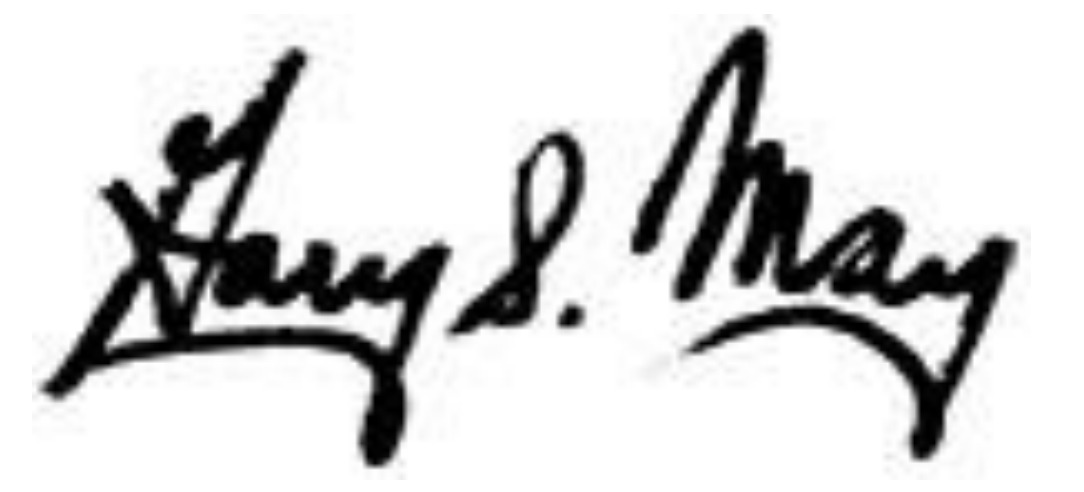
Signature of: gary s may